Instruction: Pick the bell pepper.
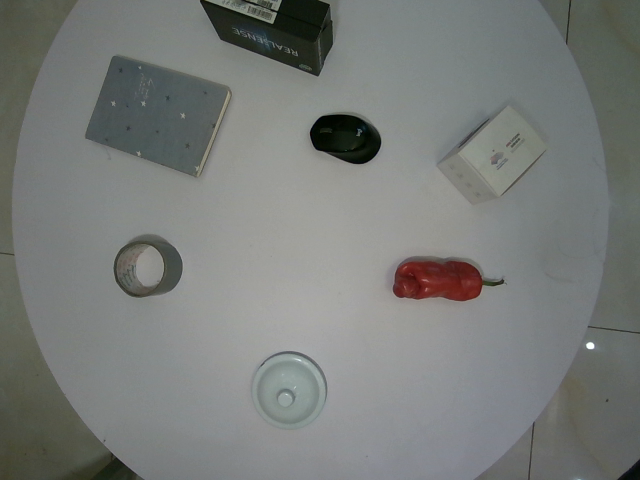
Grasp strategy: vertical